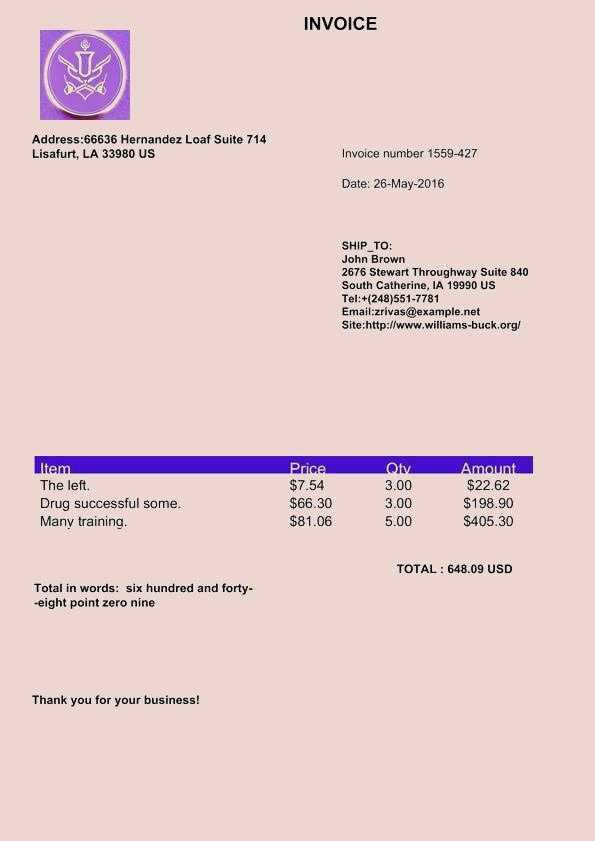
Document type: Invoice